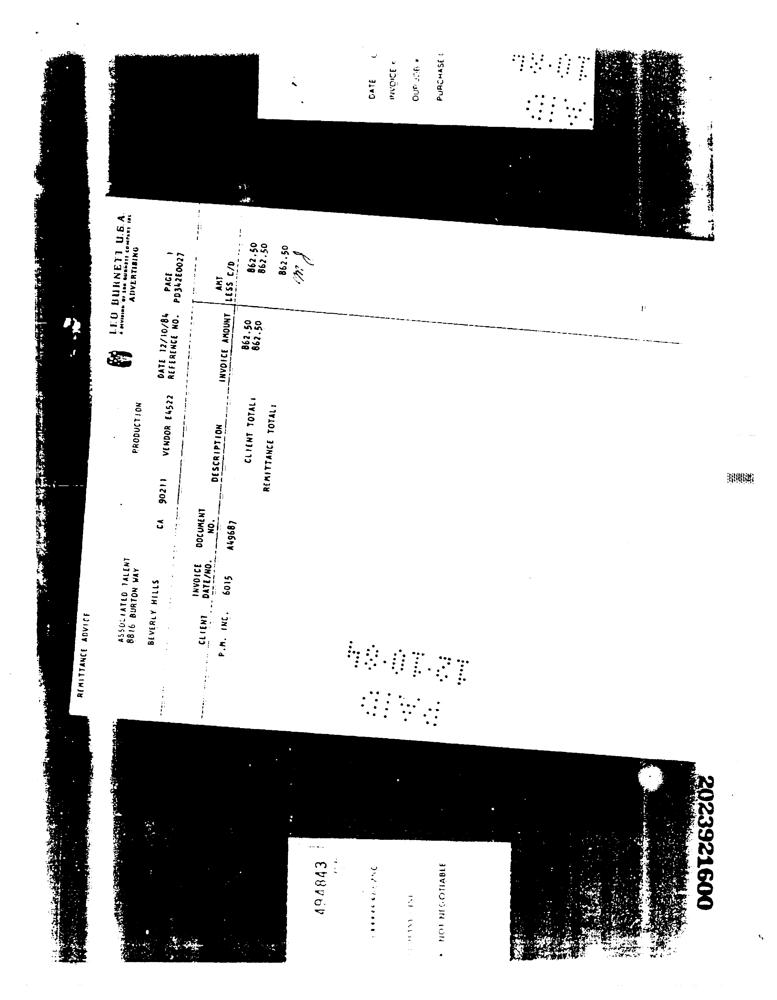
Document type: Invoice